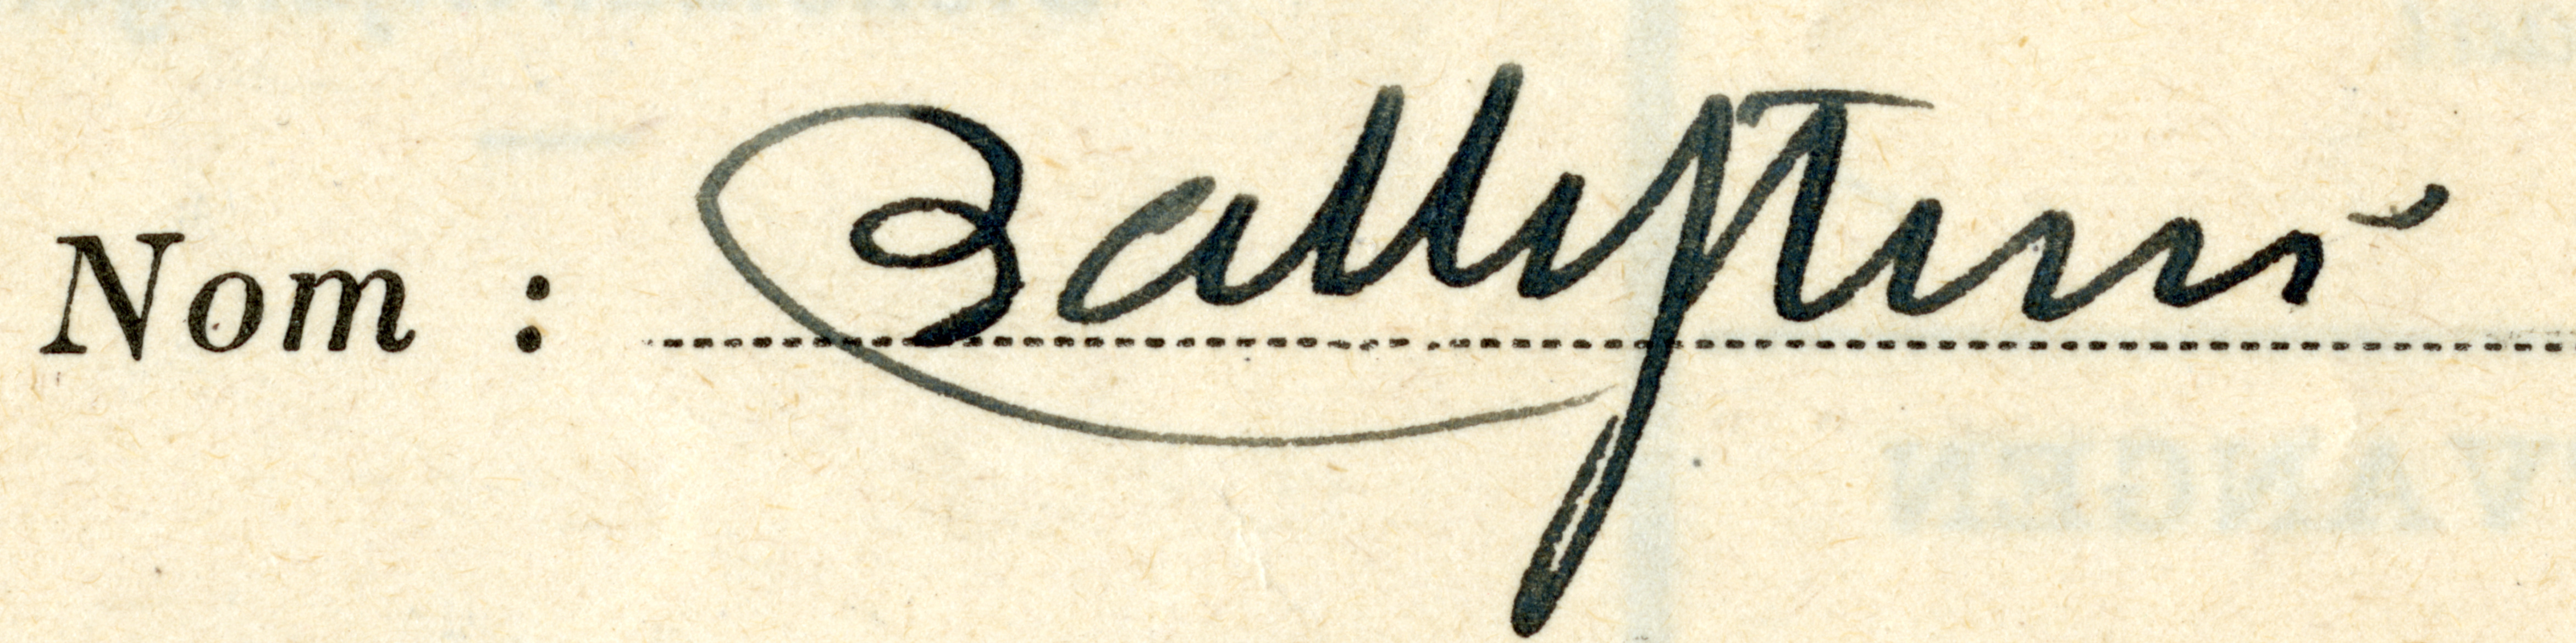
Signature of: mario battistini